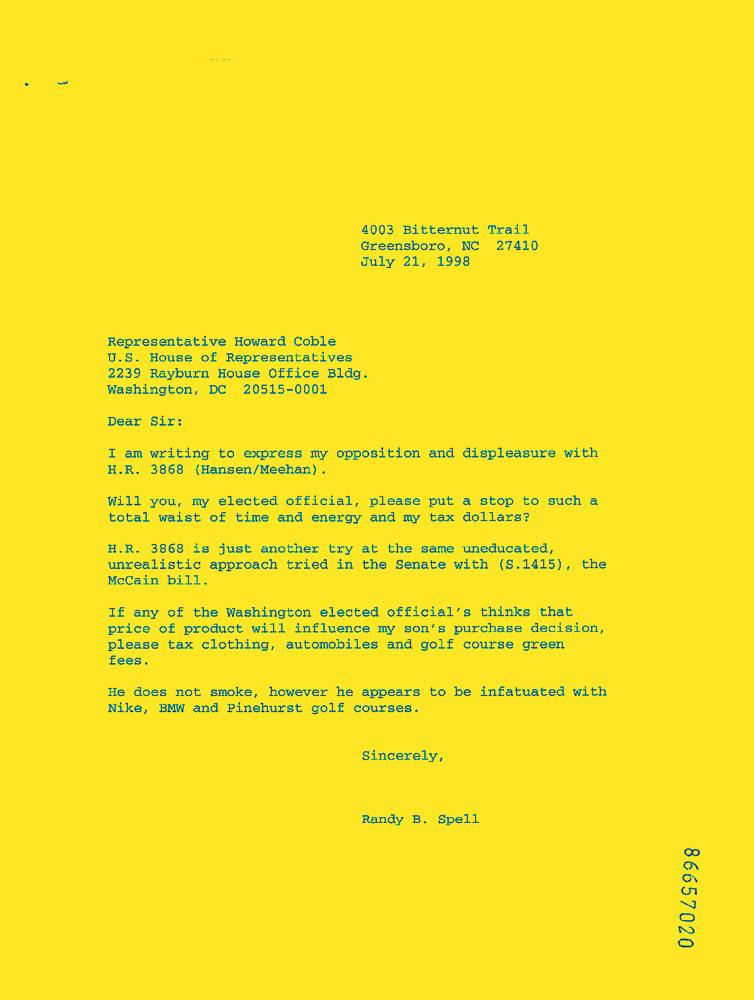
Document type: Letter-Doc